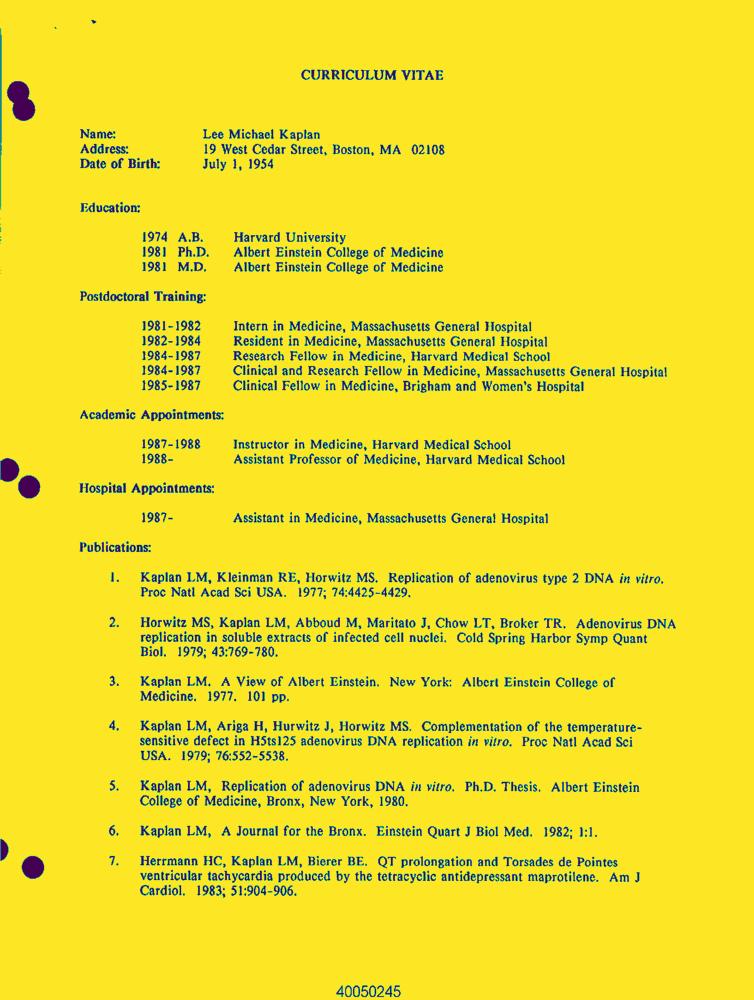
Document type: Resume-Doc